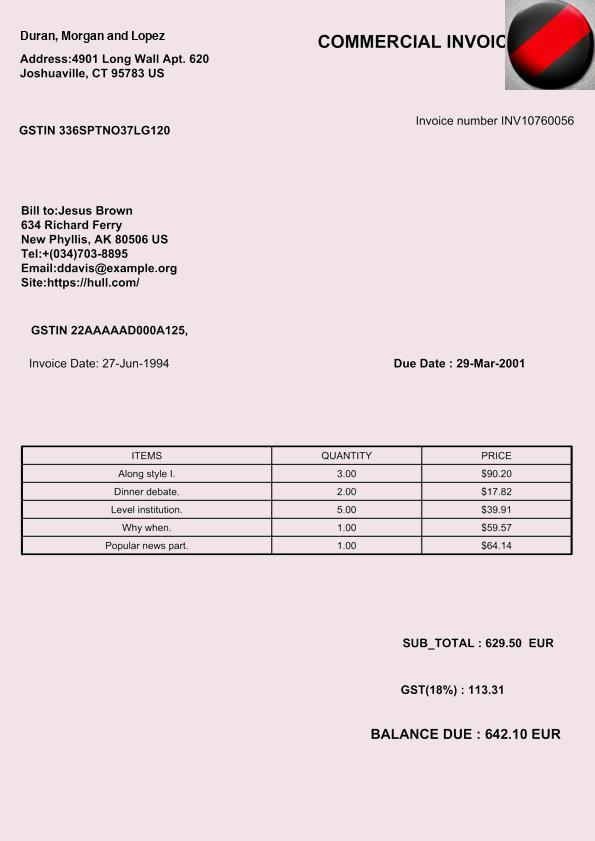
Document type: Invoice